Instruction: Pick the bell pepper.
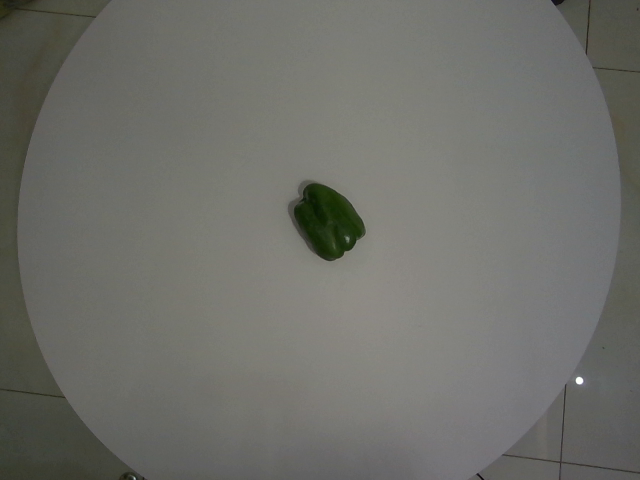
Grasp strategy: vertical